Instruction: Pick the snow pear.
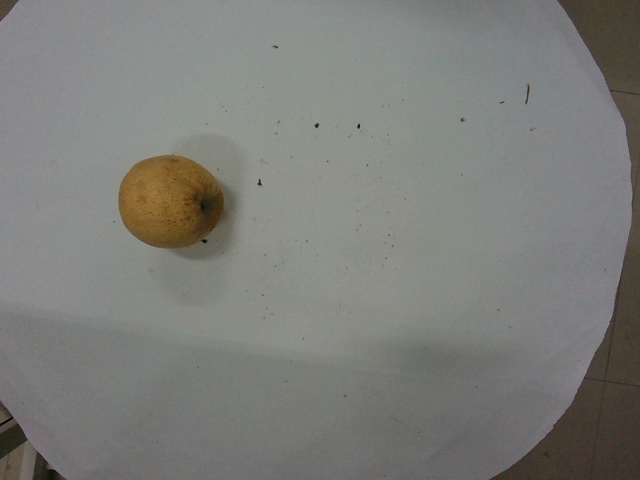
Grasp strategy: vertical